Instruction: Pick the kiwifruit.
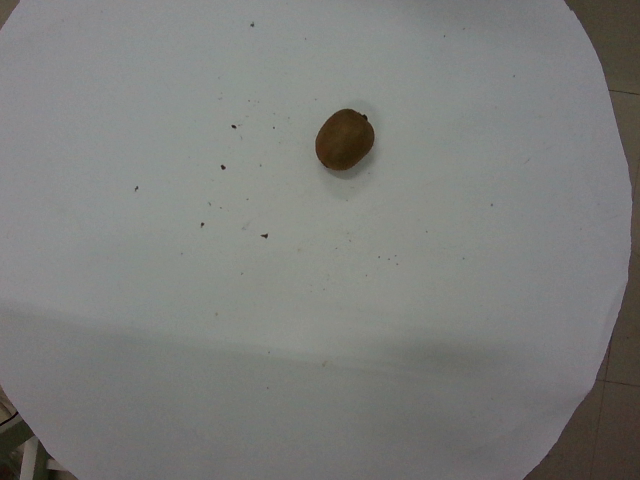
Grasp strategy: vertical